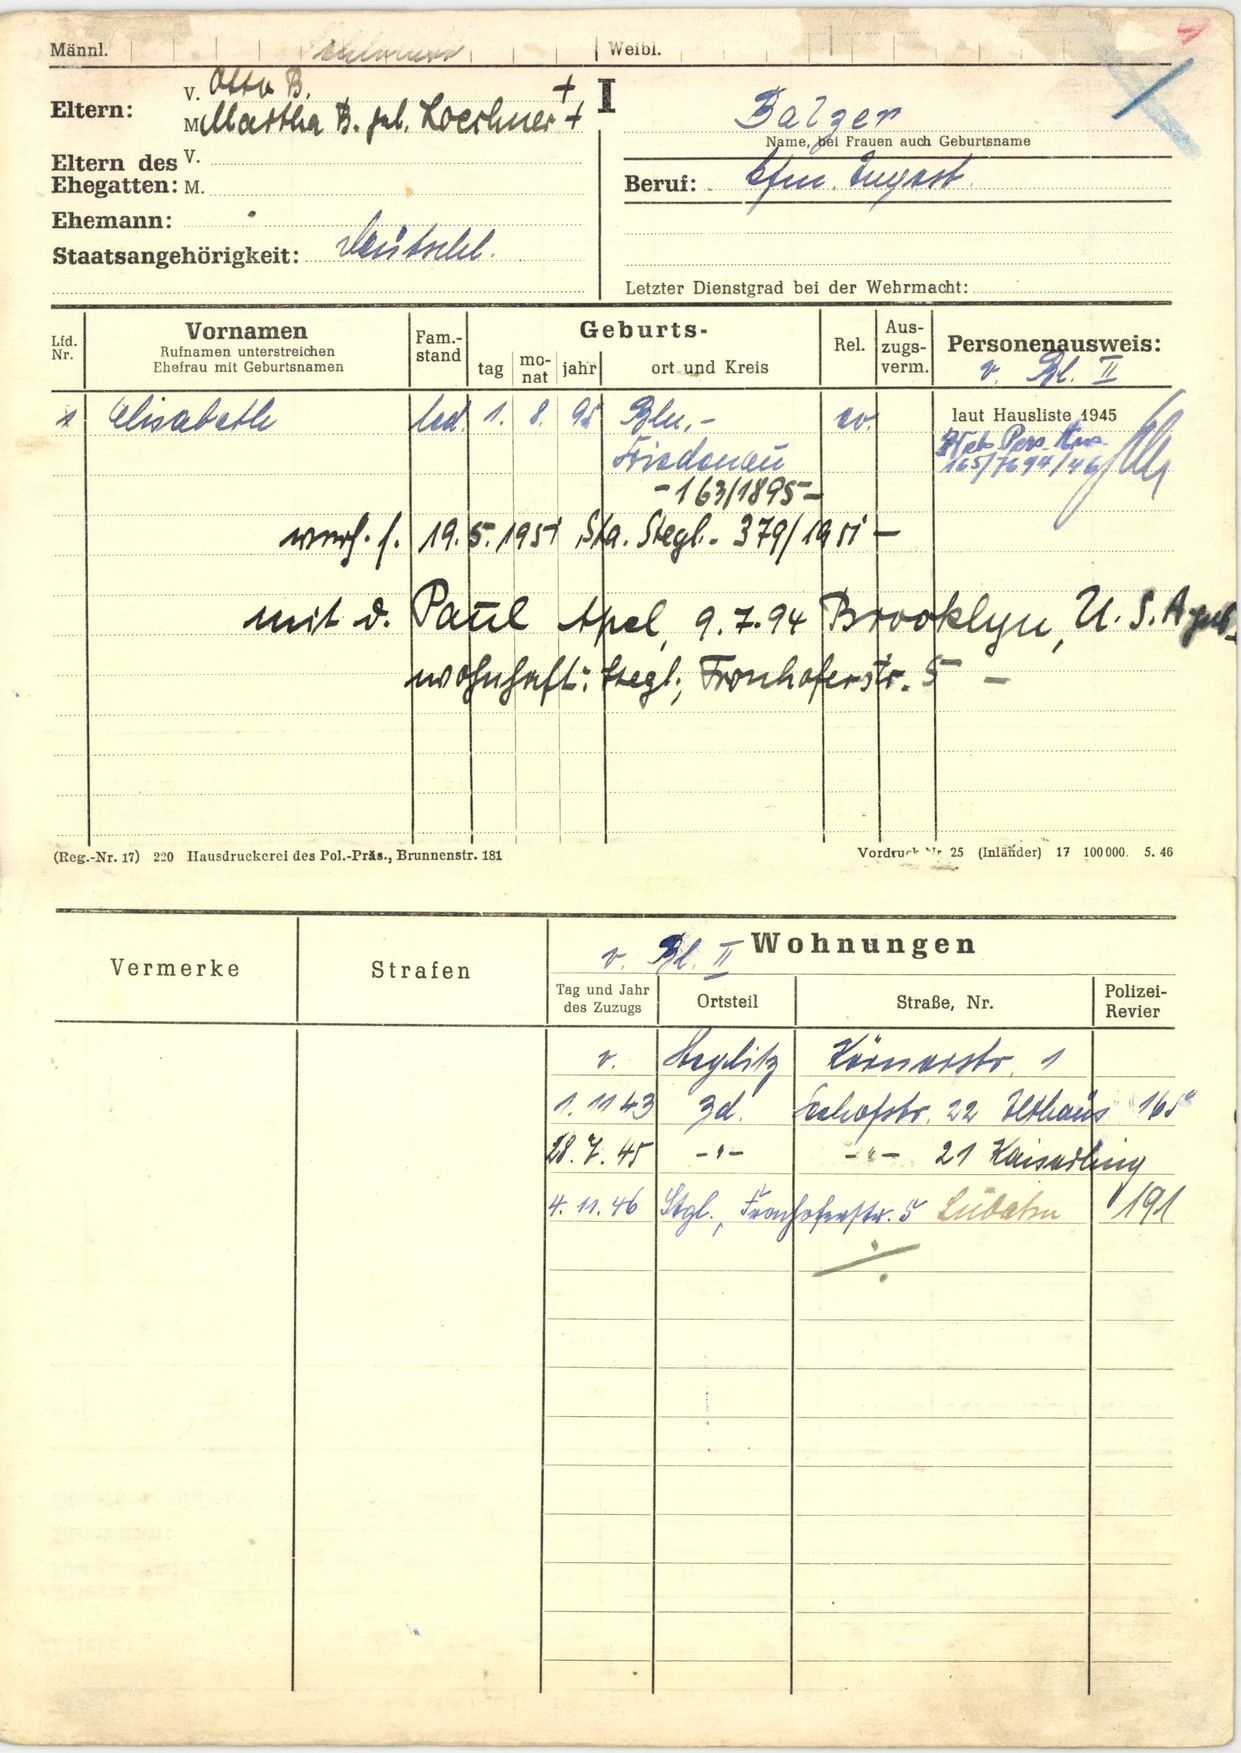
Balzer